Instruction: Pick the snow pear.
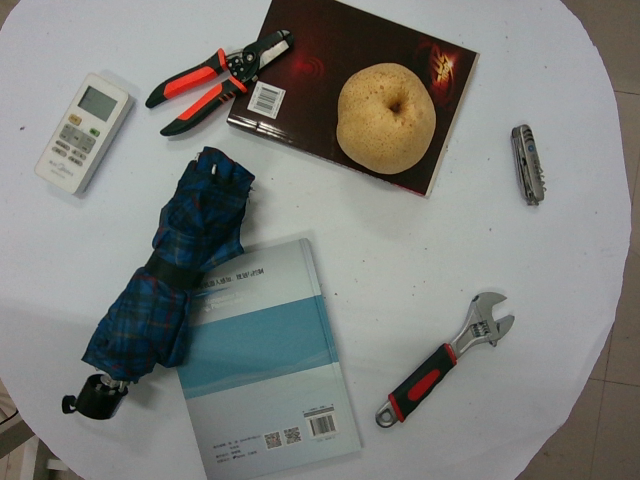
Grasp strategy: vertical